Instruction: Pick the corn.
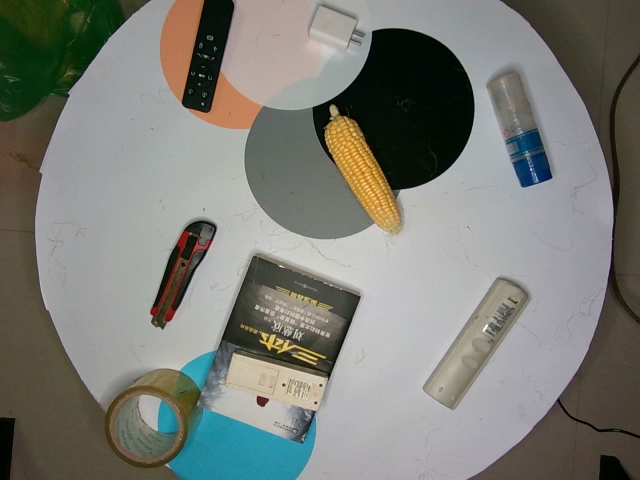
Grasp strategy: vertical